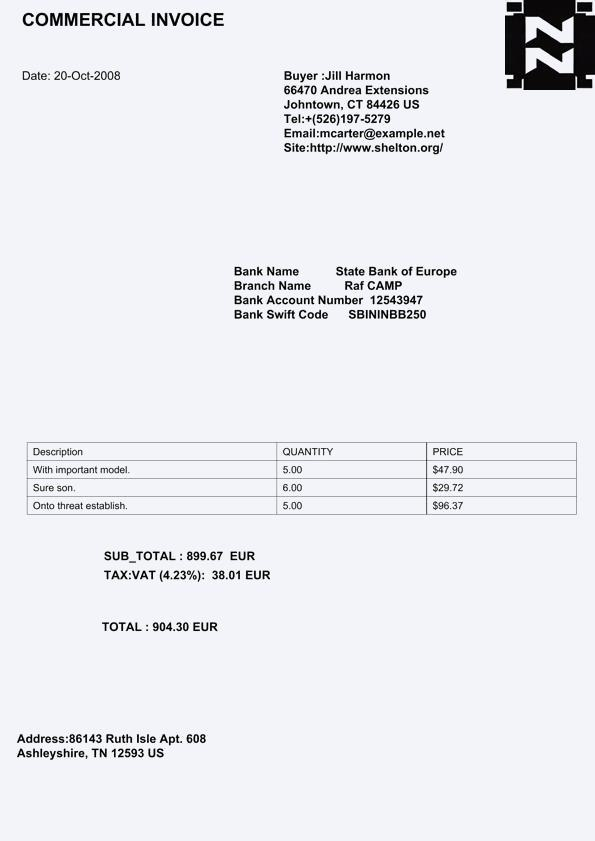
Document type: Invoice